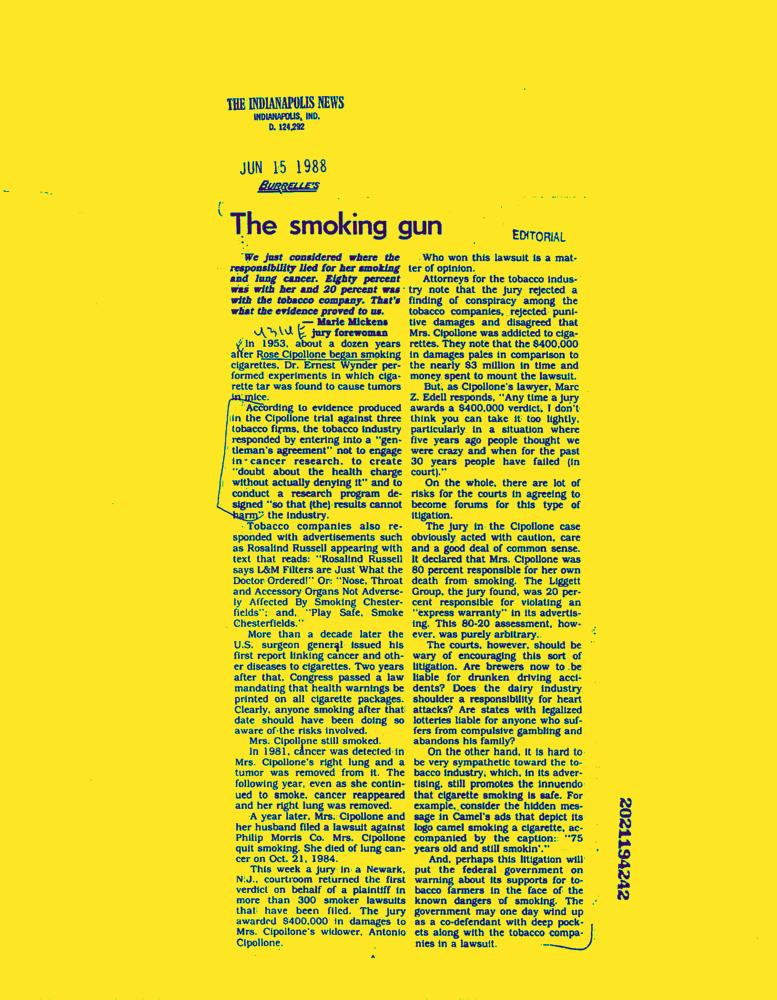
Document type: News-Article